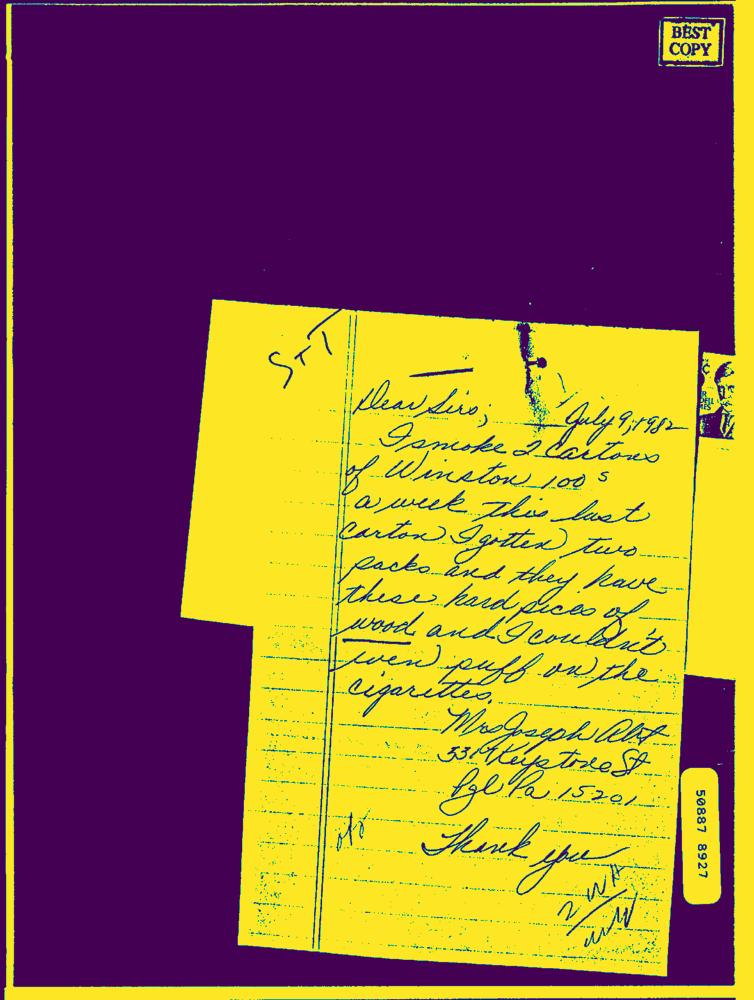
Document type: Hand-Written